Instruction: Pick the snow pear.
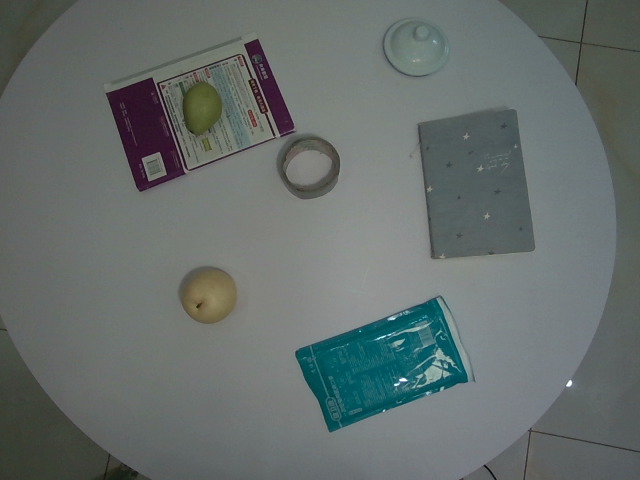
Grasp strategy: vertical